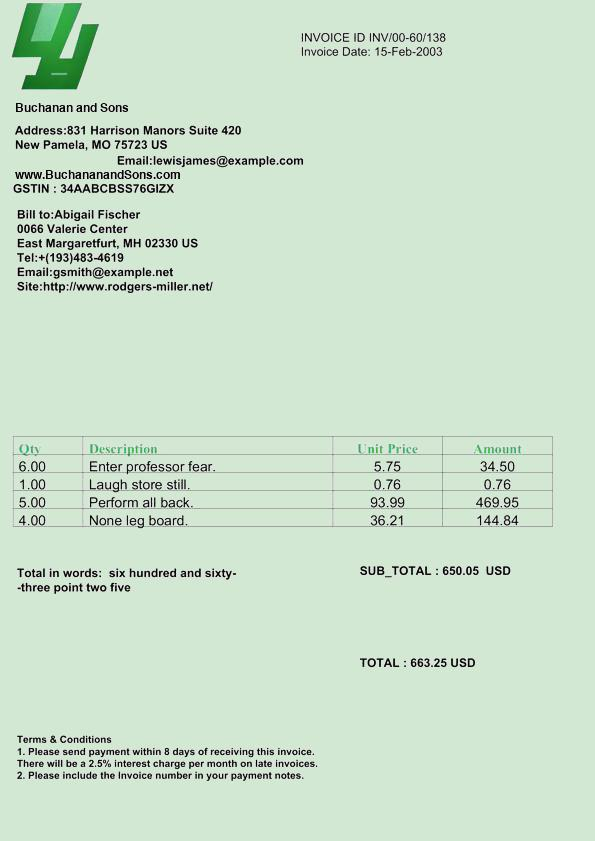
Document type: Invoice